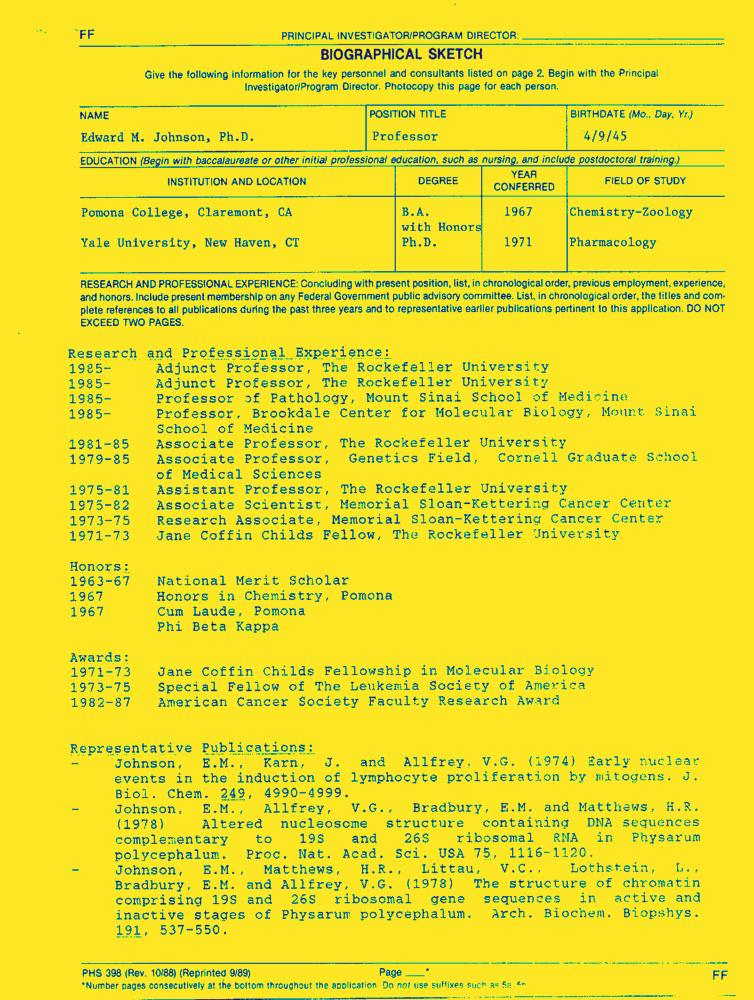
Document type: Resume-Doc